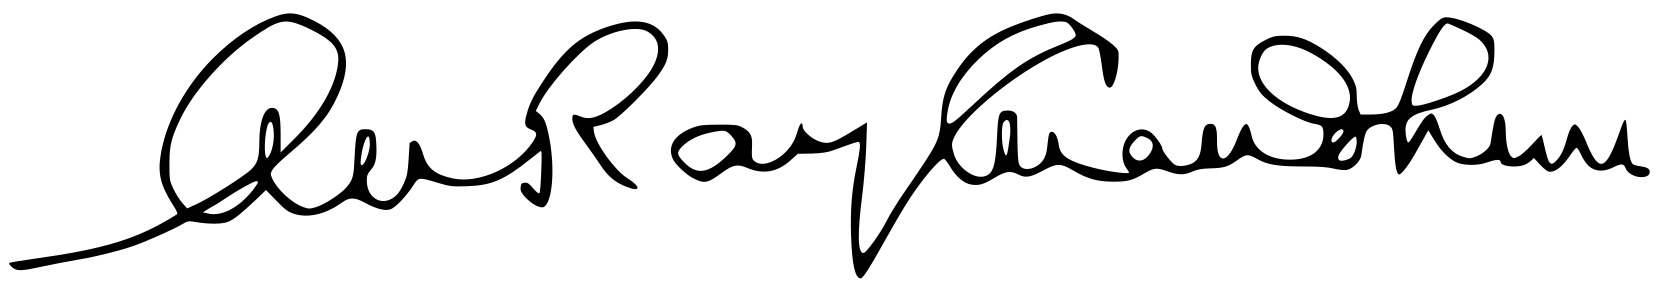
Signature of: amal kumar raychaudhuri